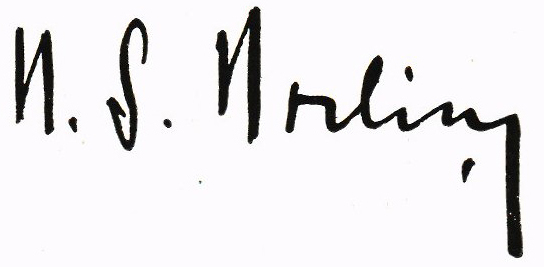
Signature of: nils norling